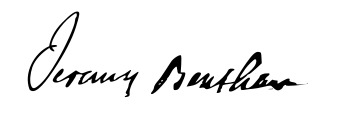
Signature of: jeremy bentham